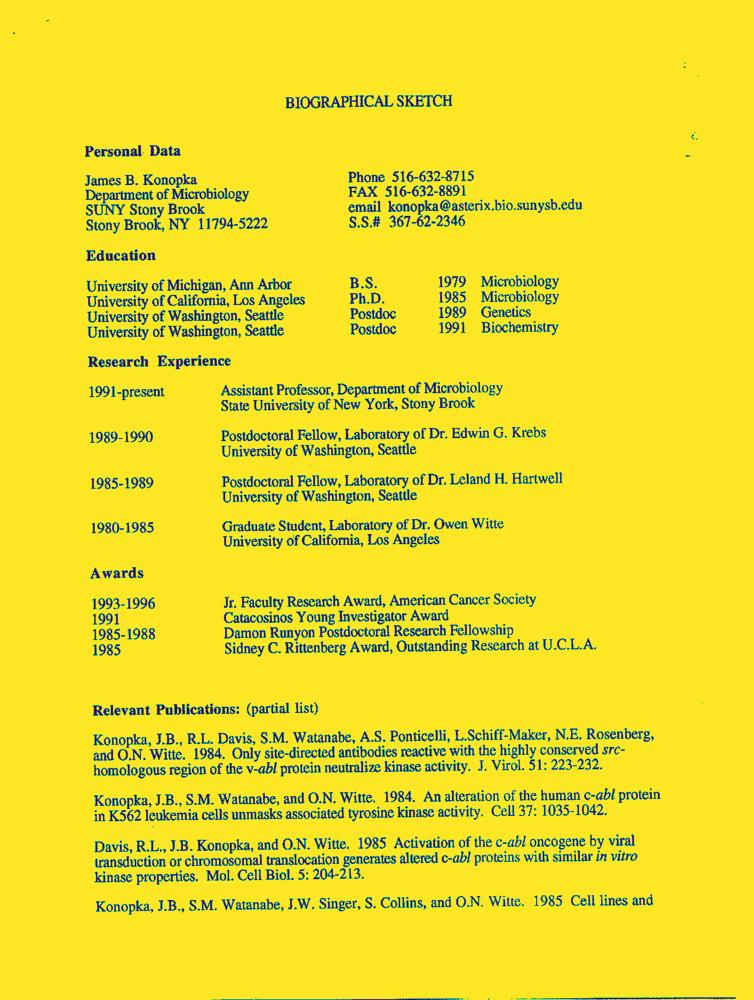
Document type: Resume-Doc